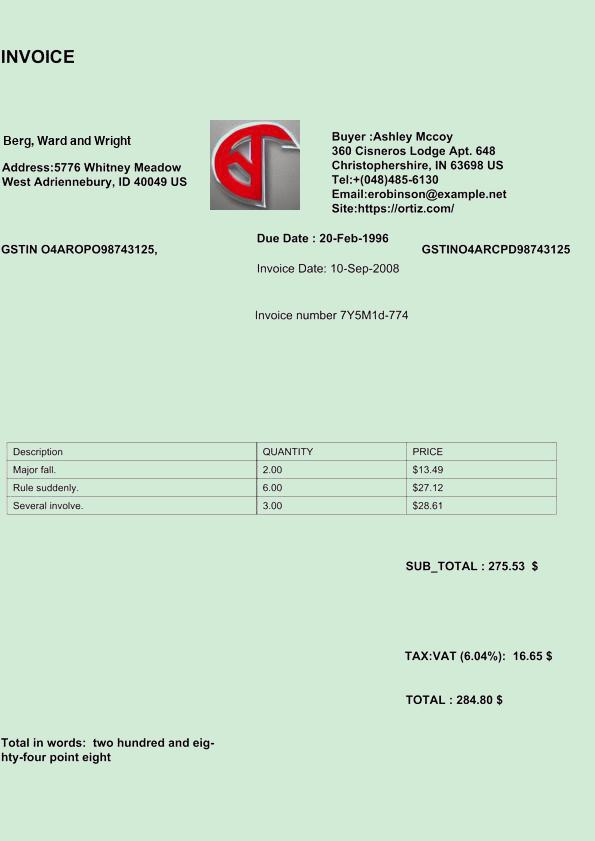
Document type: Invoice